Question: How is the property described in the document?
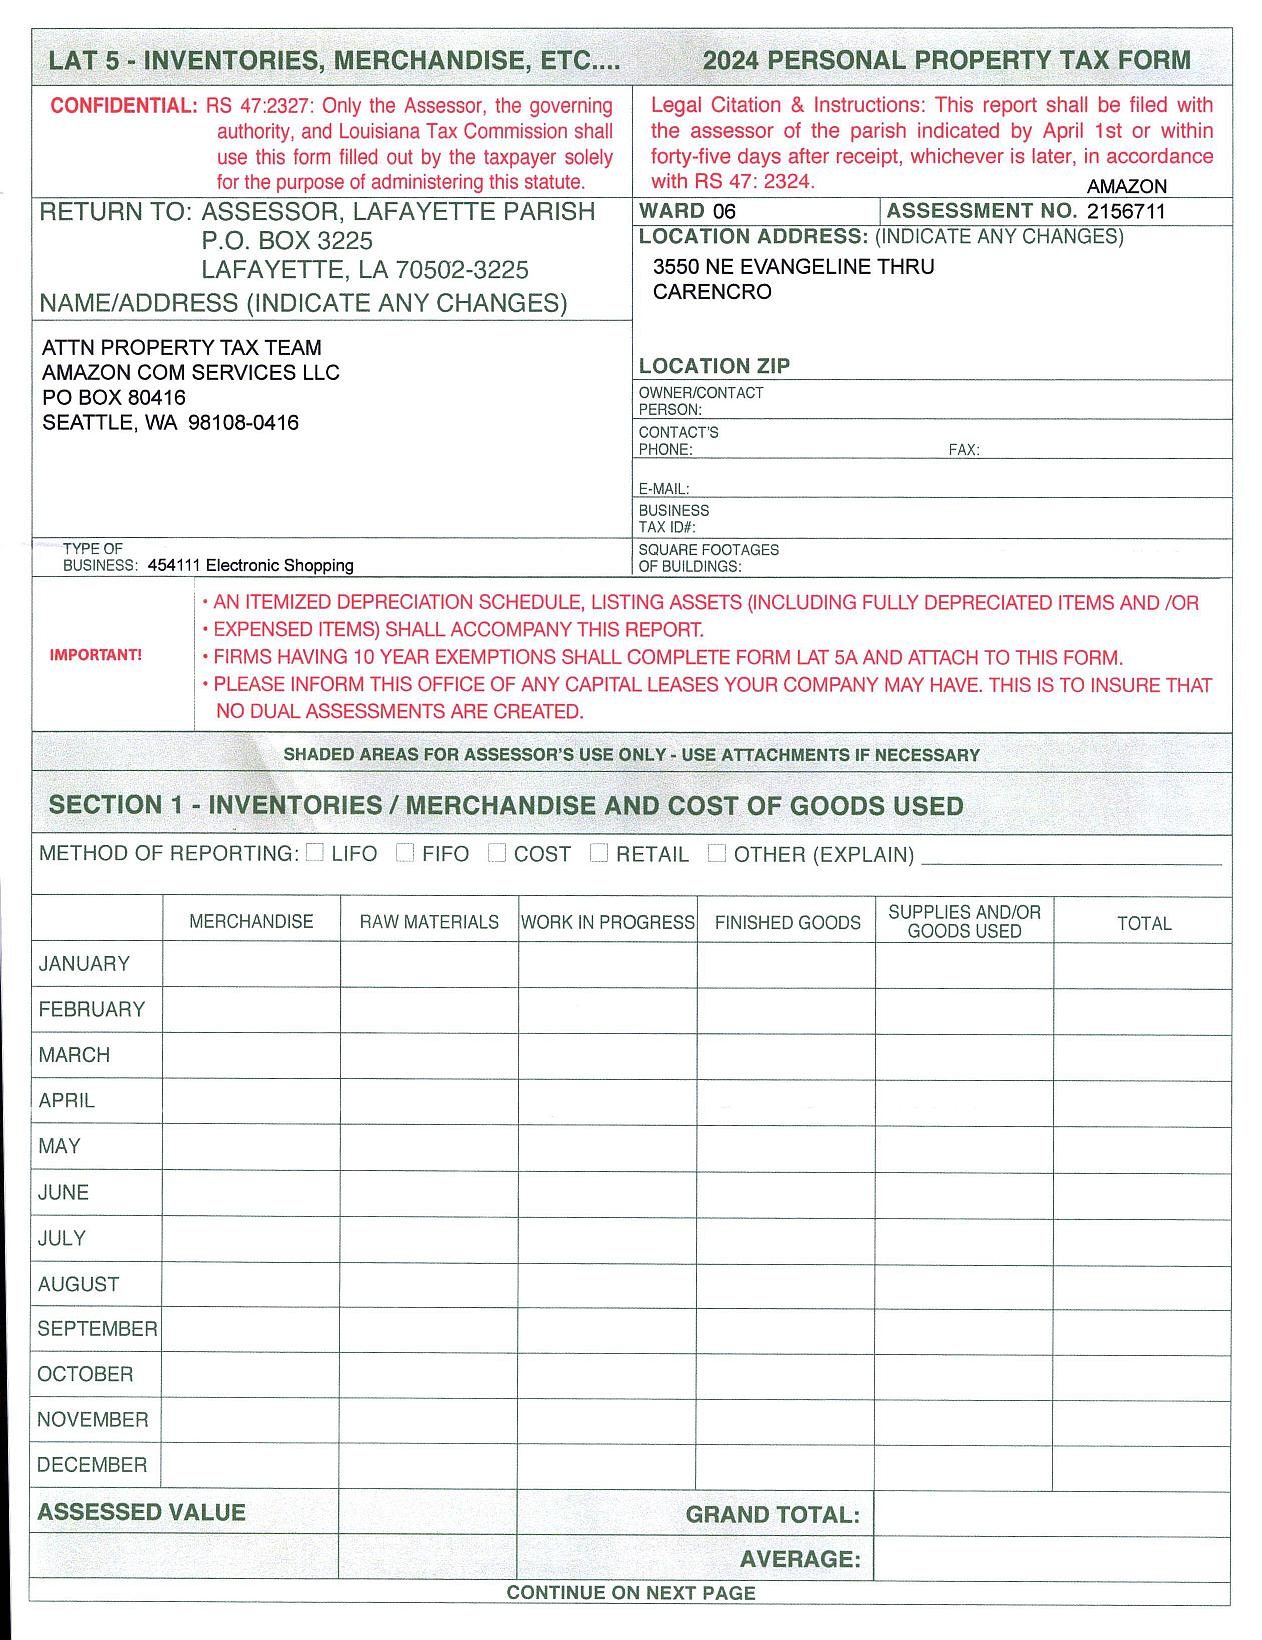
Answer: "Electronic Shopping"